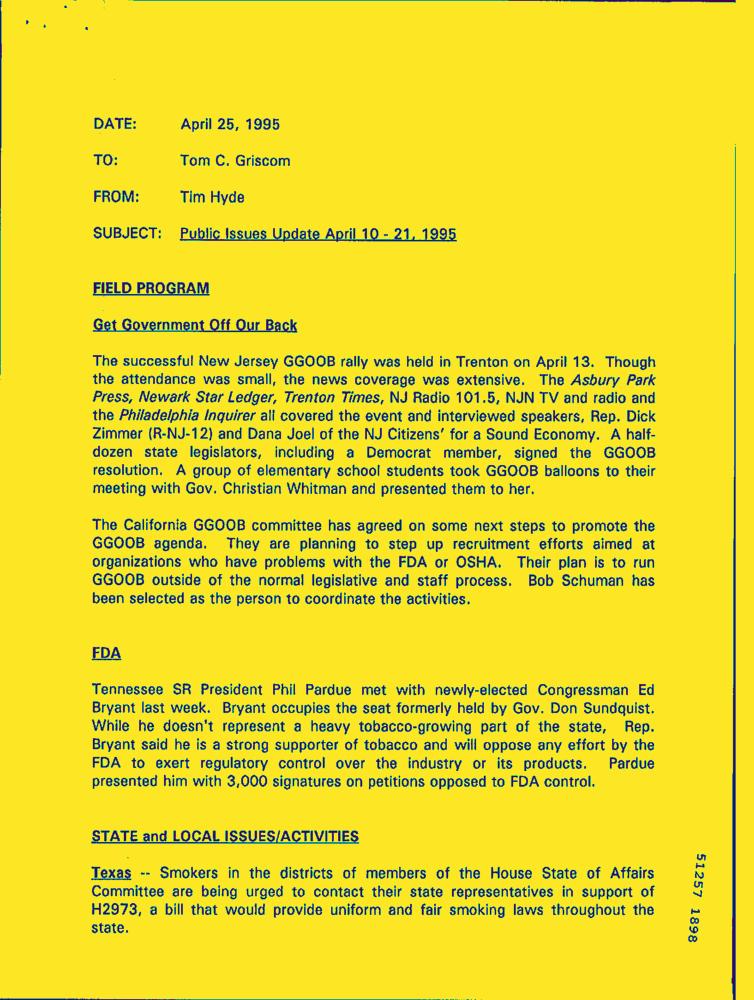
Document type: Letter-Doc